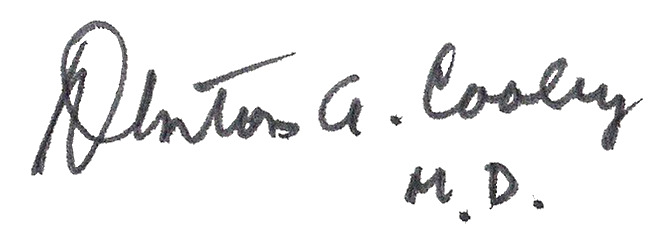
Signature of: denton cooley